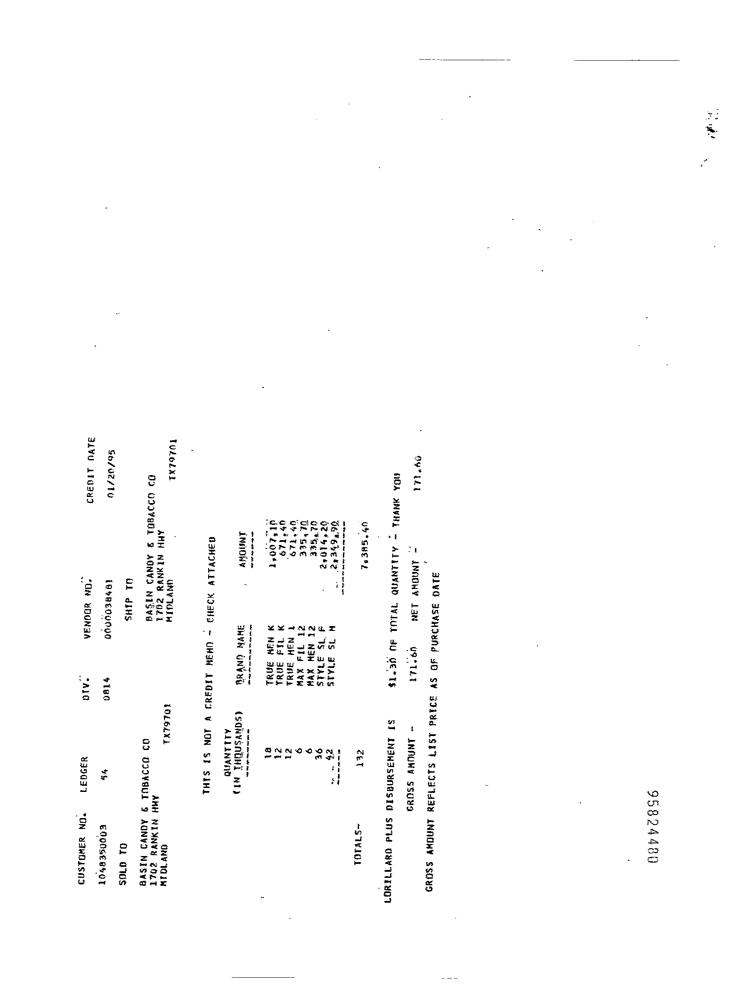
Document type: Invoice